Question: What is the main concern?
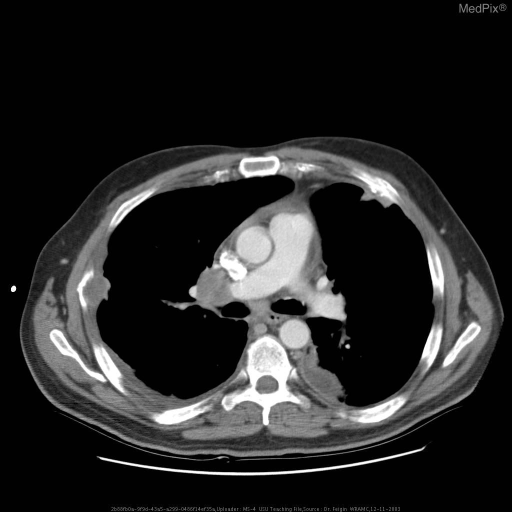
Answer: The findings suggest AP chest radiograph: right upper lobe mass, right hilar mass, right pleural thickening with several right masses along the junction of the pleura and lung.. Right upper lobe mass, right hilar mass, right pleural thickening with several right masses along the junction of the pleura and lung.. The patient might have a history of 55 yo WM presented with a 3 week hx of fatigue, fever, SOB, and myalgias. The patient has no significant past medical or surgical hx. He has an 80-pack year smoking hx and his mother died of lung ca..